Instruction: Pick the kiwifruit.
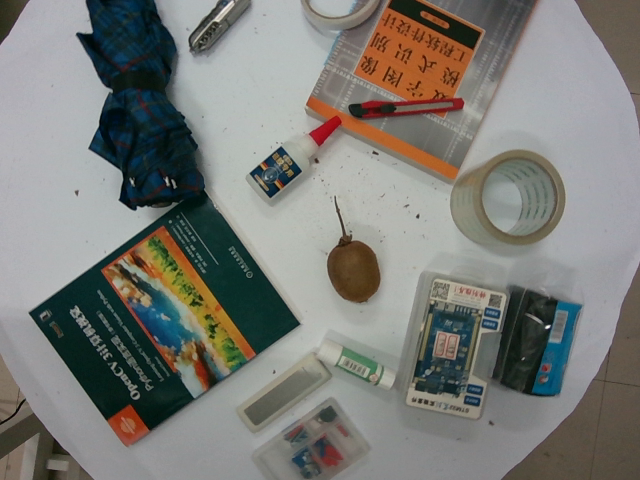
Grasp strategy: vertical